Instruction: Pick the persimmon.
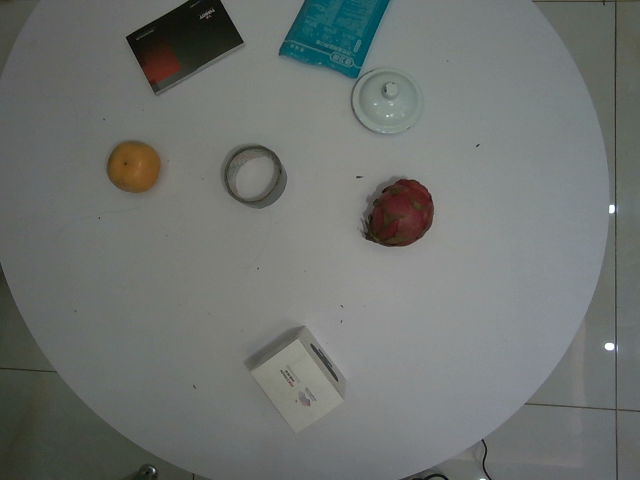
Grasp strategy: vertical